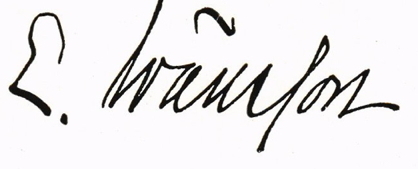
Signature of: eli svänsson